Question: Can you provide the account number mentioned in the document?
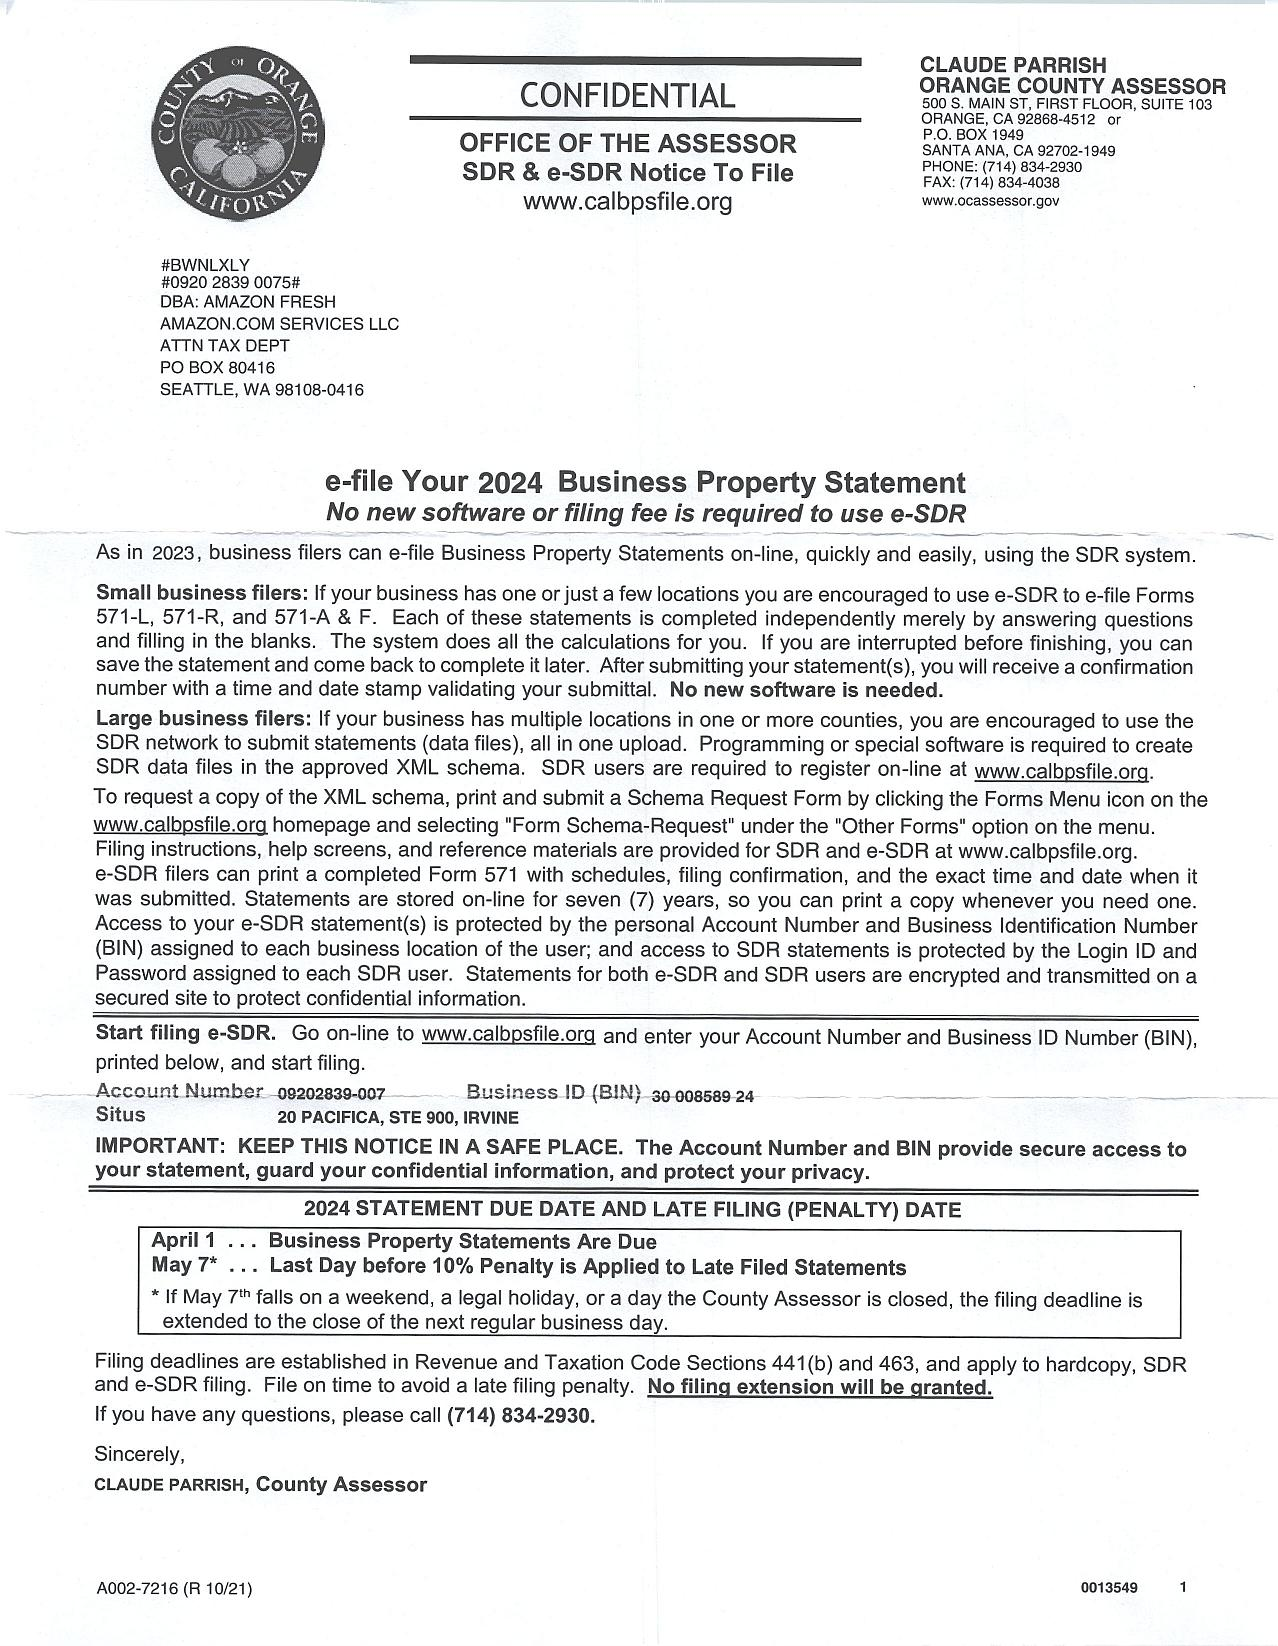
Answer: "002028390-007"